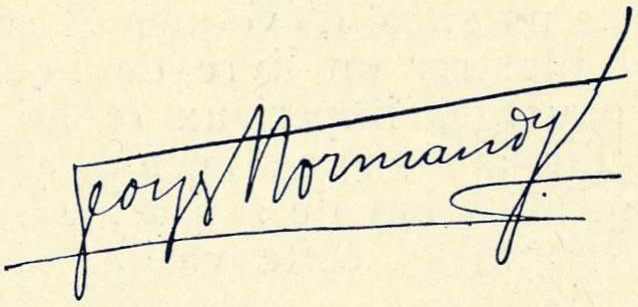
Signature of: georges normandy